Question: What do the imaging results show?
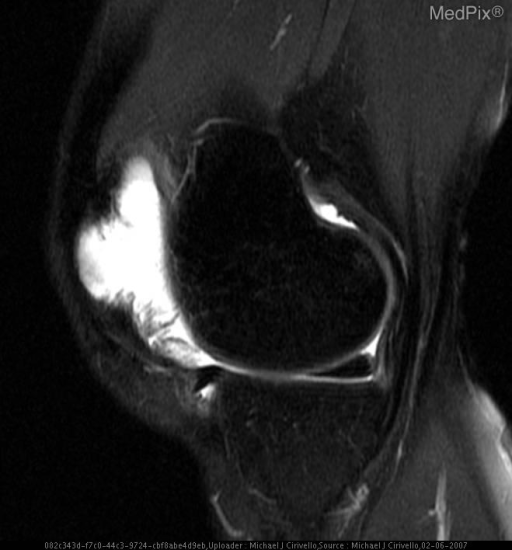
Answer: The imaging shows Radiographs: Bilateral weight-bearing anterior-posterior and lateral radiographs showed an increased density within the soft tissues of the left knee joint. The bones were well mineralized with smooth borders and no erosions.

MRI :T2 weighted with fat saturation MR images  of the left knee showed multiple low-signal-intensity masses in the anterior and posterior knee. There was a large high-signal-intensity effusion present on axial & sagittal T2 sequences. The presence of hemosiderin within the mass demonstrated a low-signal intensity rim and “blooming” artifact on gradient-recalled echo and was better delineated than on the T2 weighted images. There was no evidence of erosion or osseous infiltration on any sequence. T2 weighted with fat saturation MR images of the left knee showed multiple low-signal-intensity masses in the anterior and posterior knee and a large knee effusion.  The presence of hemosiderin within the mass demonstrated a low-signal intensity rim and “blooming” artifact on gradient-recalled echo and was better delineated than on the T2 weighted MR images. There was no evidence of erosion or osseous infiltration on any sequence.These findings are consistent with pigmented villonodular synovitis..